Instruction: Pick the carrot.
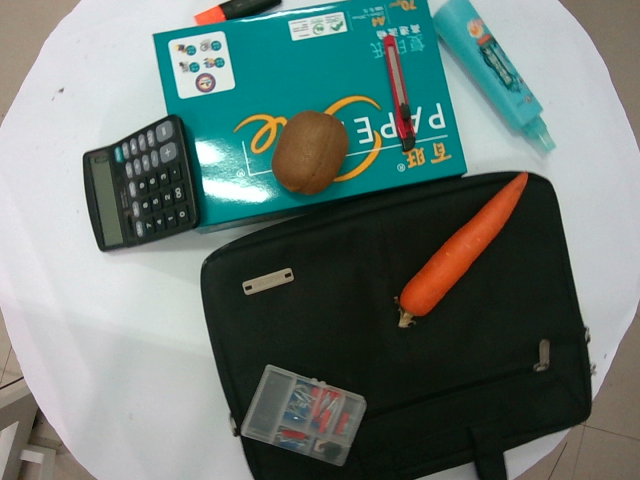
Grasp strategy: vertical